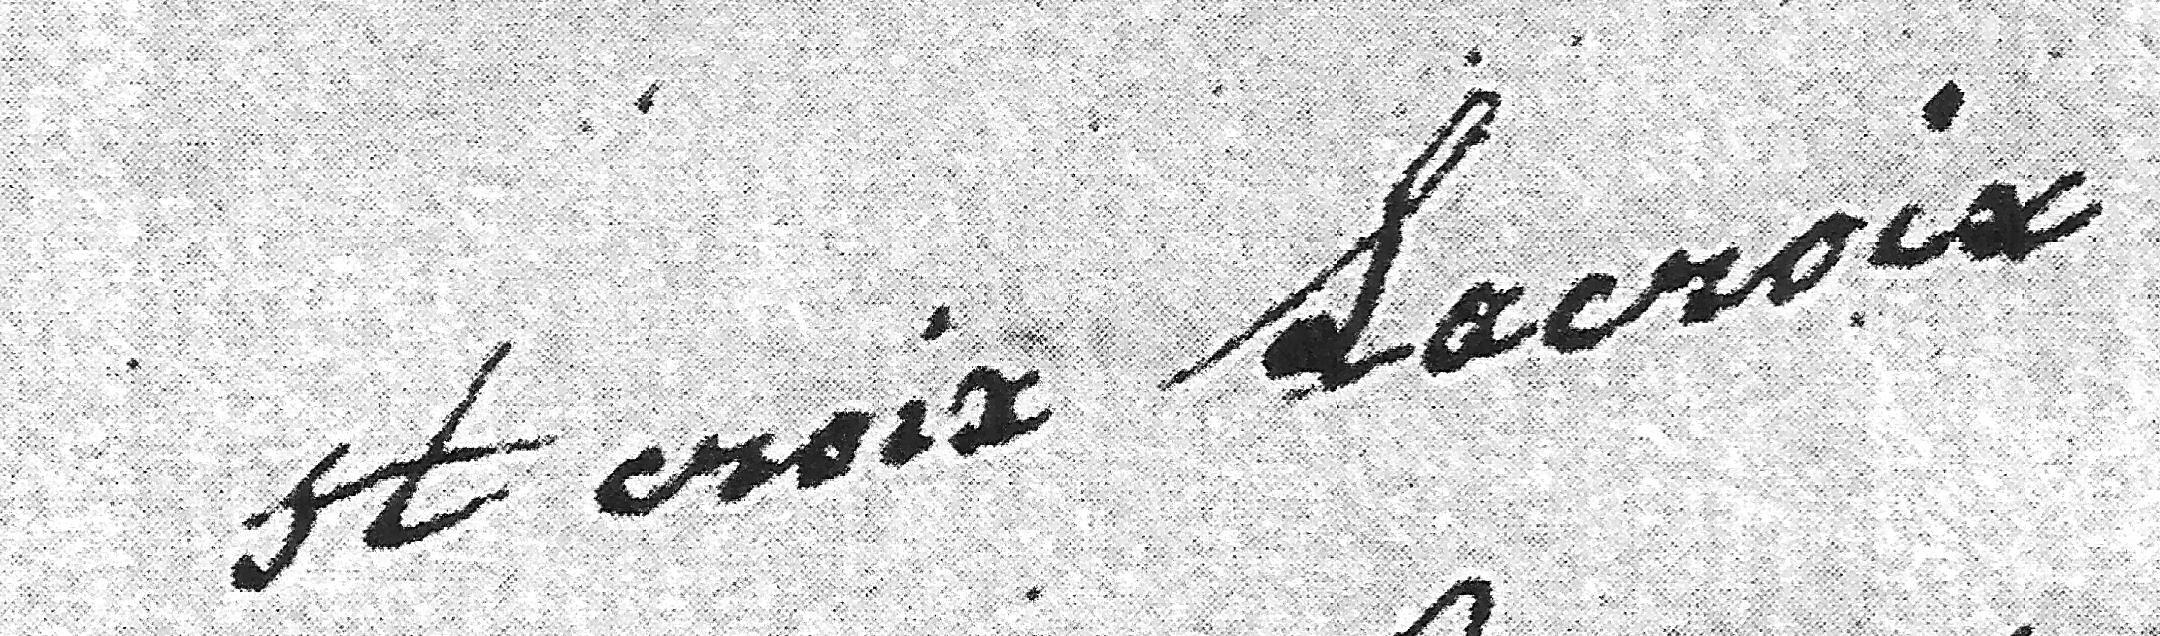
Signature of: françoise sainte croix lacroix